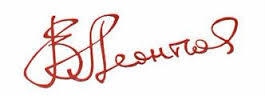
Signature of: valery leontiev